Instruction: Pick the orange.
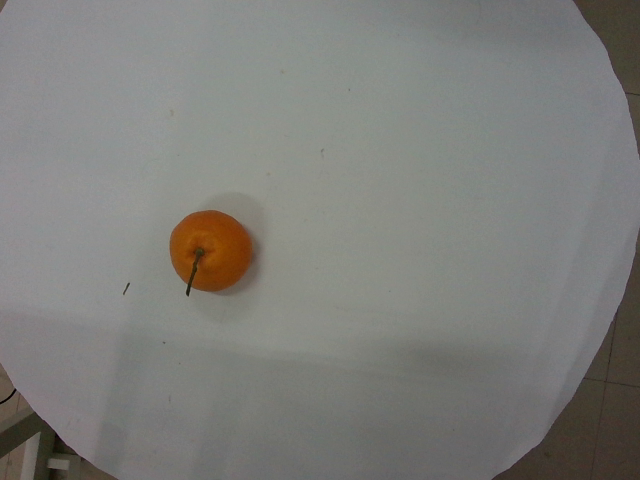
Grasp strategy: vertical